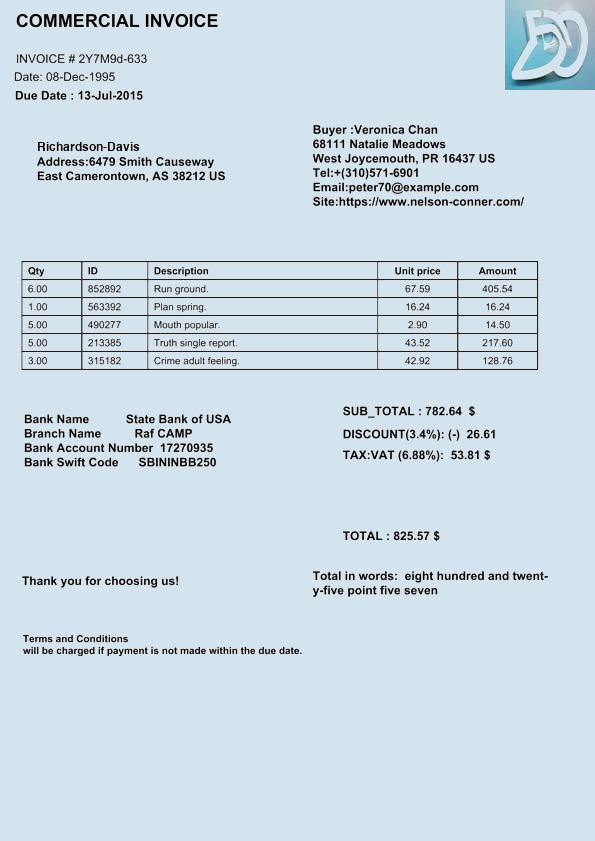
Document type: Invoice